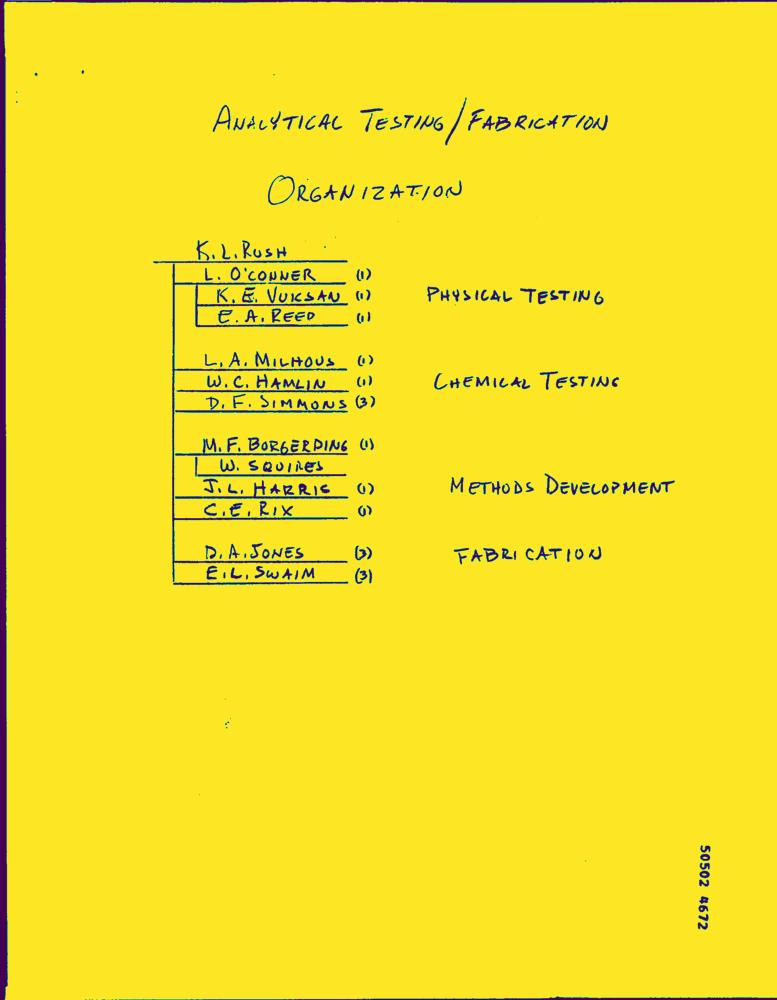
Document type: Hand-Written